Question: Which state is mentioned in the document?
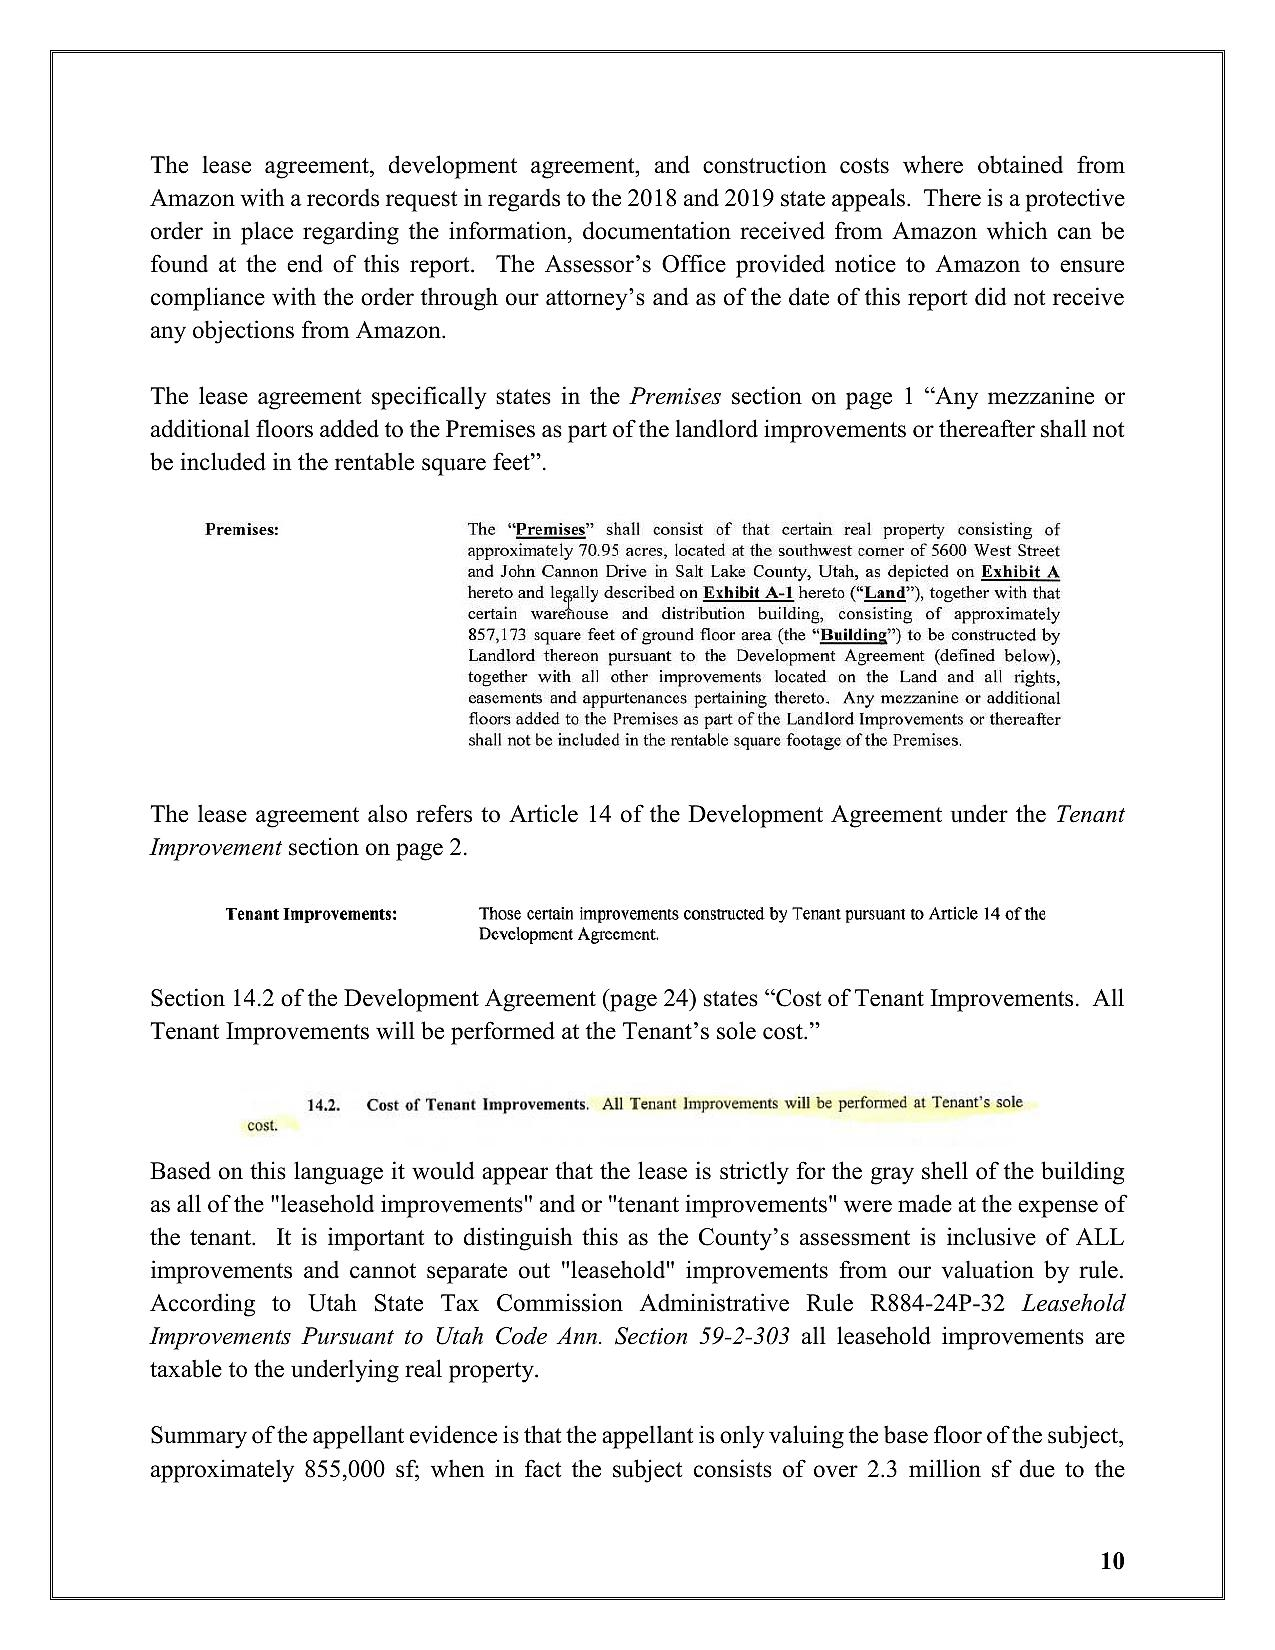
Answer: "Utah"